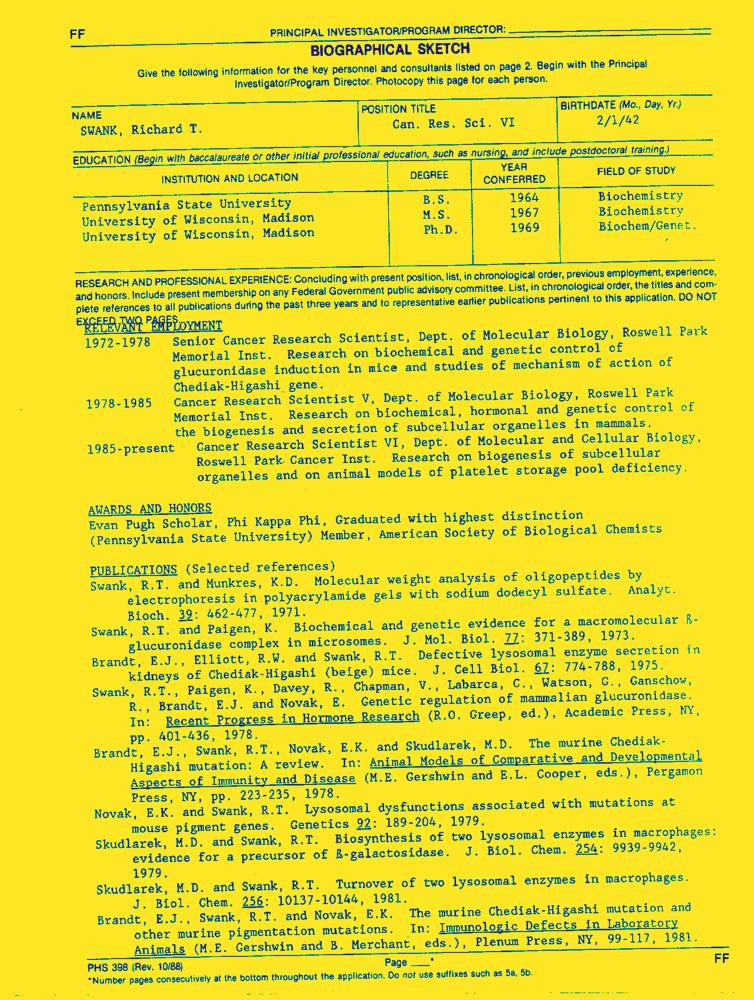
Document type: Resume-Doc